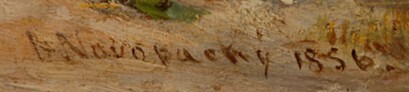
Signature of: jan nowopacký